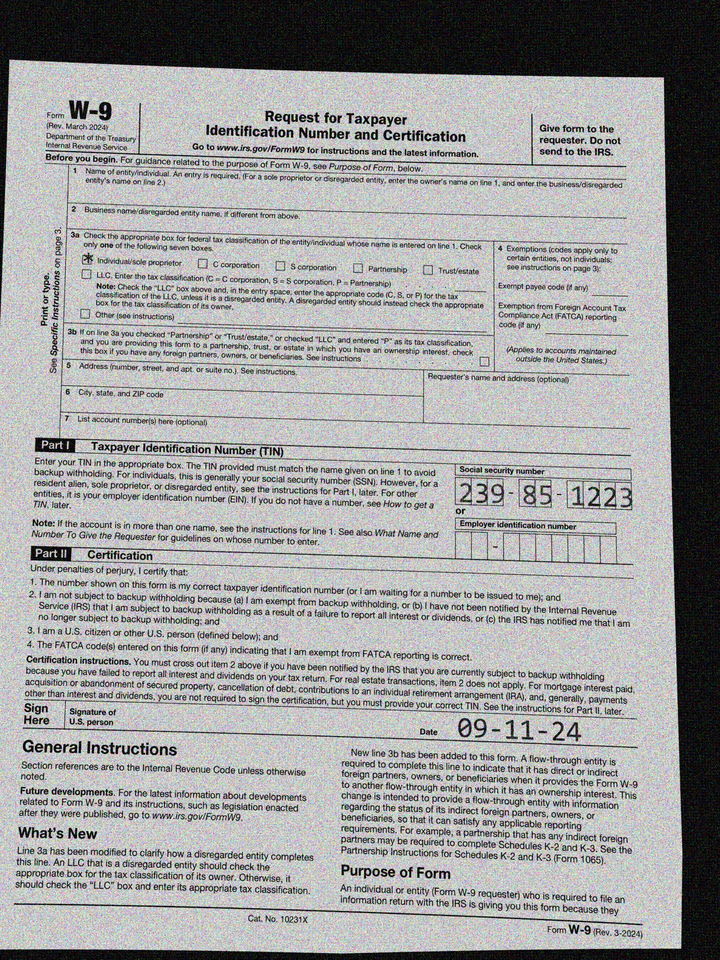
cbx: yes
ssn: 239851223
sdt: 09-11-24